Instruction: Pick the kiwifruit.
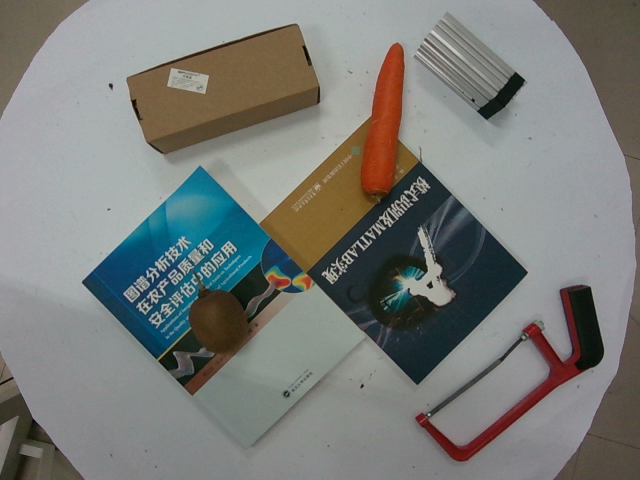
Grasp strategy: vertical